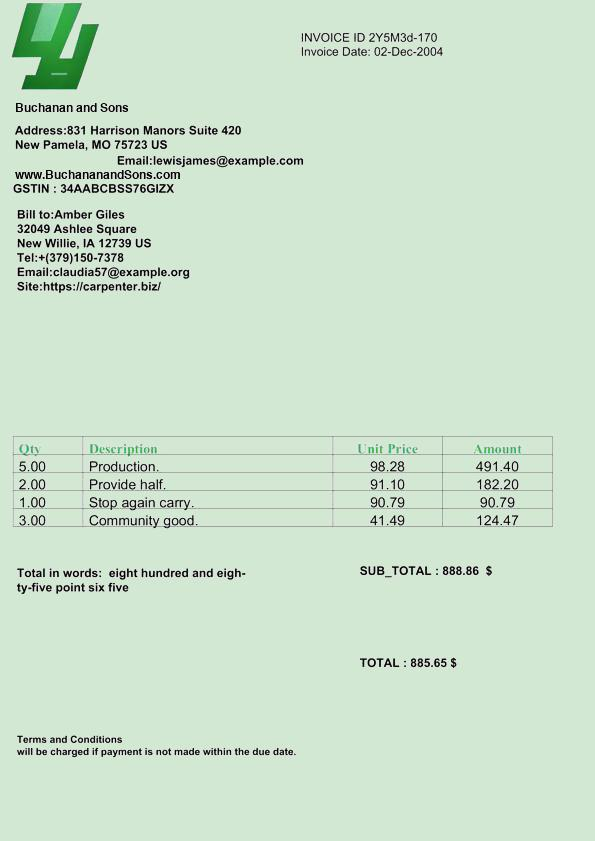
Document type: Invoice